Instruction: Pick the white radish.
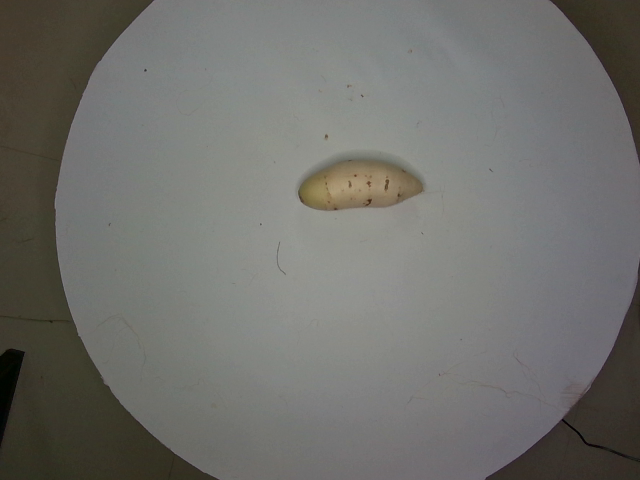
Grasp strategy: vertical